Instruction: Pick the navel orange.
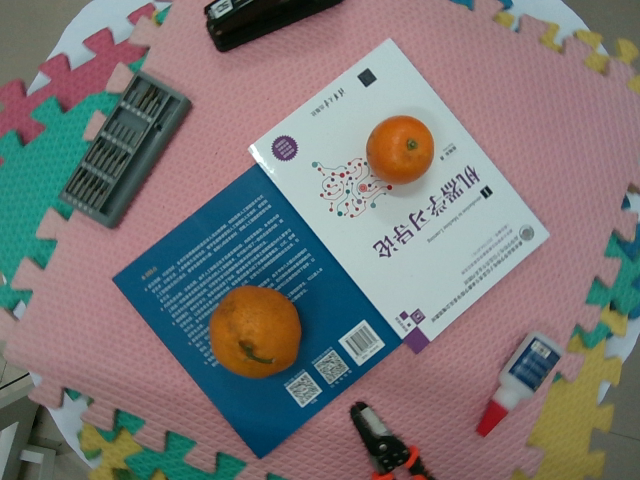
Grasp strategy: vertical